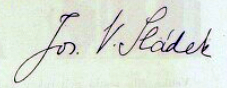
Signature of: josef václav sládek